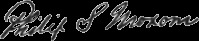
Signature of: philip stafford moxom